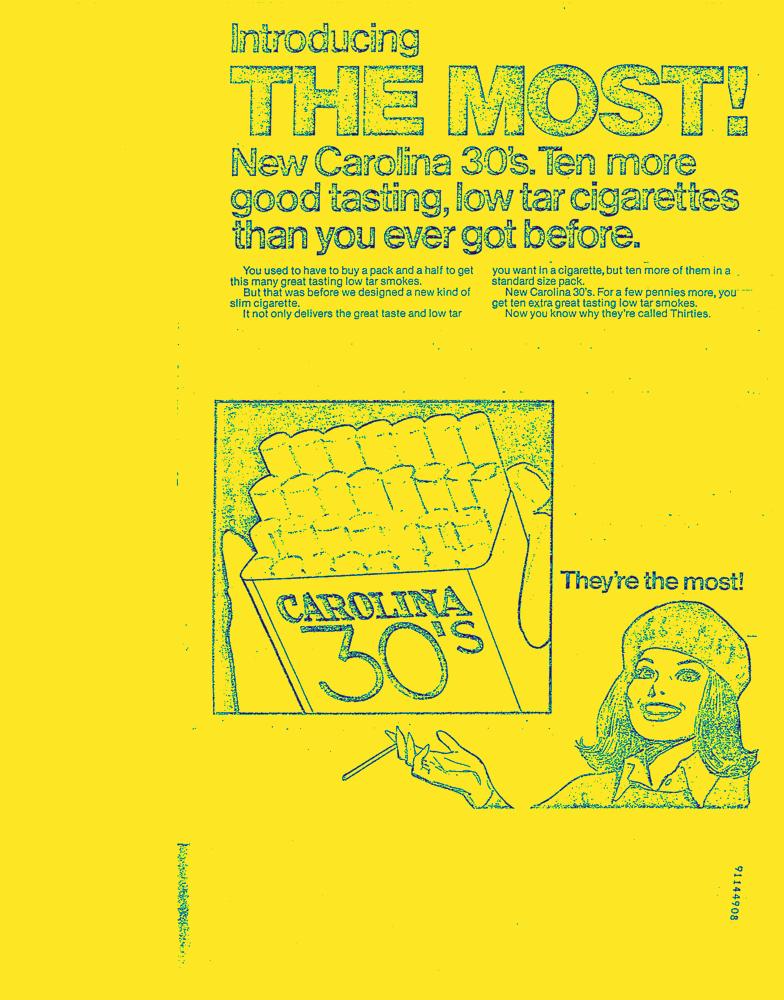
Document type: AD